Question: What is the main concern?
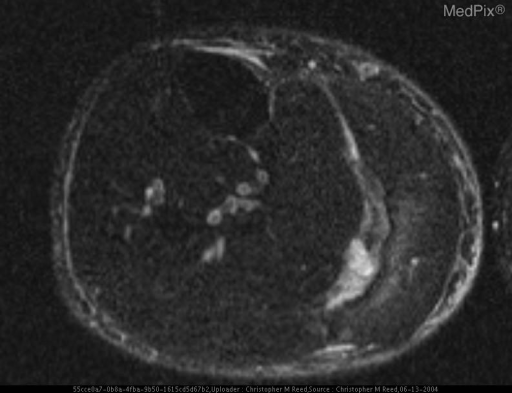
Answer: The findings suggest Figure 1
Axial T1 image shows curvilinear isointense signal between the medial head of the gastrocnemius and the soleus.

Figure 2
Axial T2 Fat Suppressed image shows the high intensity signal between the medial head of the gastrocnemius and the soleus as well as edema within the medial head of gastrocnemius muscle.

Figure 3
Coronal T2 image at a level between the gastrocnemius and the soleus muscles again shows the extent of this fluid collection between the two muscles.. Figure 2
T2 w/ Fat Suppression. The patient might have a history of 42 year old radiologist complains of sudden onset pain after experiencing a popping sensation in the right calf while playing tennis..